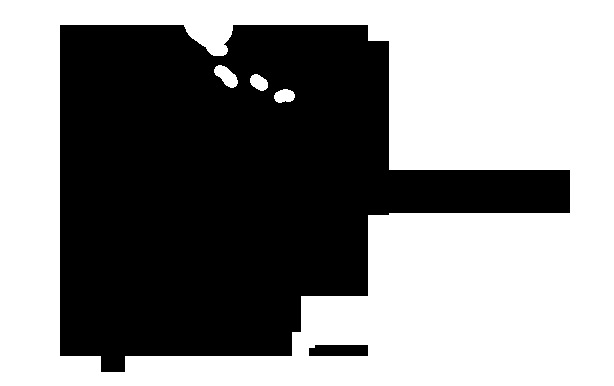
Signature of: sulagna mohanty